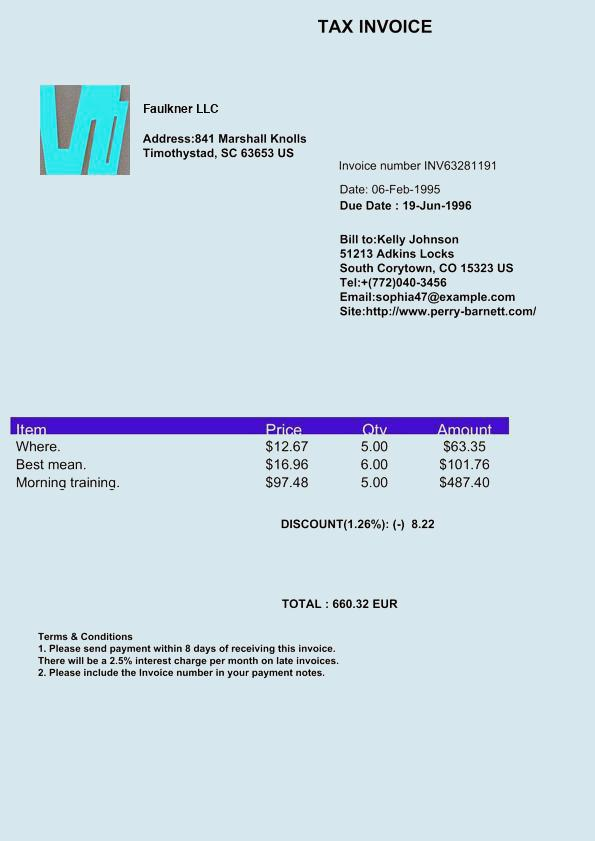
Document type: Invoice